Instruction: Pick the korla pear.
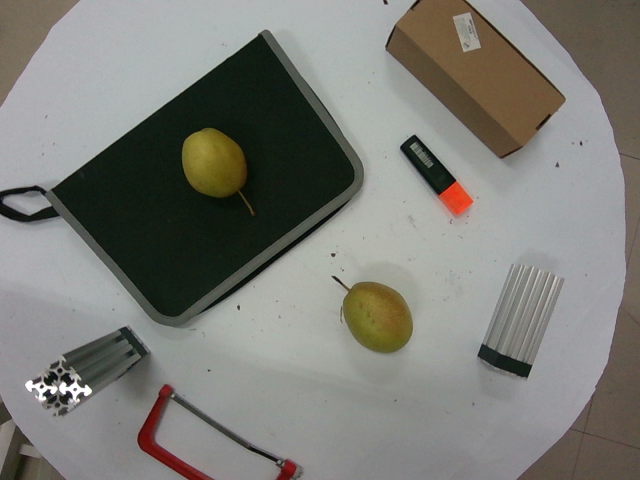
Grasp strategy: vertical